Patient: Male, age 12
A 12-year-old male child was referred to our hospital with a 6-year history of repeated attacks of chest infection. He received several courses of antibiotics and was also investigated for pulmonary tuberculosis because of persistent lung infiltrates on his chest x-ray. All investigations for tuberculosis were negative, but despite this he was treated empirically with antituberculous drugs for 6 months without improvement. At our hospital, he had a CT scan of the chest, which showed multiple cysts of variable sizes affecting the right upper lobe of the lung (Figure 1) as well as a cystic swelling in the posterior mediastinum. He underwent a diagnostic right thoracotomy. The right upper lobe was found to be firm in consistency and contained adhesions to the inner chest wall. These adhesions were released and there were multiple cysts in the right upper lobe of variable sizes (Figure 2). There was no consent for a lobectomy, so it was decided to take a large biopsy, including one of these cysts. Exploration of the posterior mediastinum revealed a cyst of about 3X2 centimeter in size overlaying the esophagus. The cyst was dissected using both sharp and blunt dissection. It was found to be adherent to the esophageal wall. The cyst was separated from the esophageal wall and excised totally. Postoperatively, the patient did well and was discharged home on the tenth postoperative day. Histopathology of the lung biopsy showed large areas of fibrosis with cystic formations of varying sizes filled with mucus and macrophages, lined by cuboidal or columnar epithelium and rarely metaplastic squamous epithelium. There was chronic inflammatory cell infiltrate in some areas with formation of lymphoid follicles, but no epithelioid or giant cell granulomas. The esophageal cyst showed a wall composed of smooth muscles with the presence of ganglion cells and lined by ciliated columnar epithelium, but no cartilage. These features are consistent with CCAM in association with an EDC. The patient was followed up in the outpatient clinic and the condition was explained to the father who agreed to a lobectomy. The patient subsequently underwent right upper lobectomy.
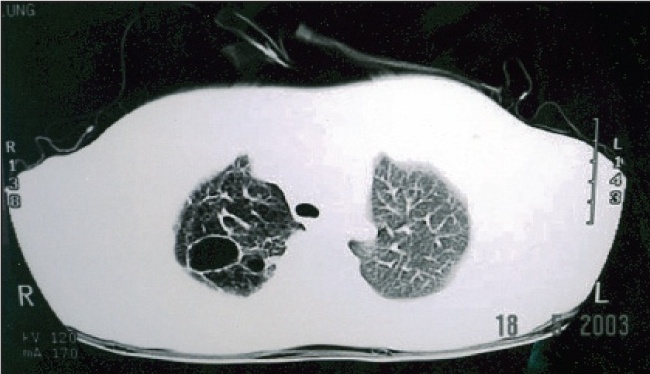
Image caption: CT-scan of the chest showing multiple cysts of variable sizes in the right upper lobe.